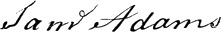
Signature of: samuel adams